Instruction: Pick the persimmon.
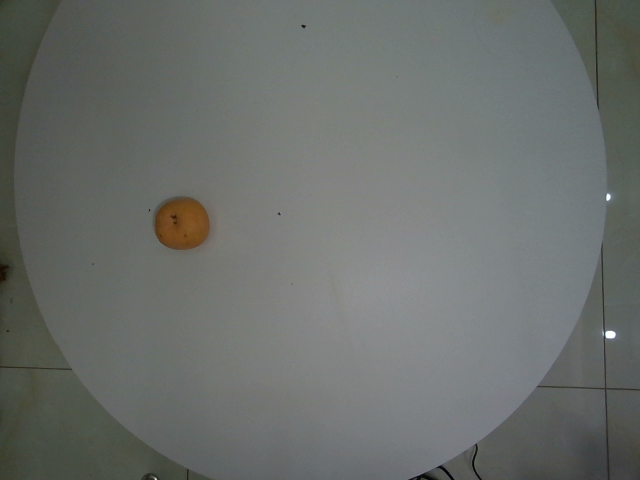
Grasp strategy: vertical